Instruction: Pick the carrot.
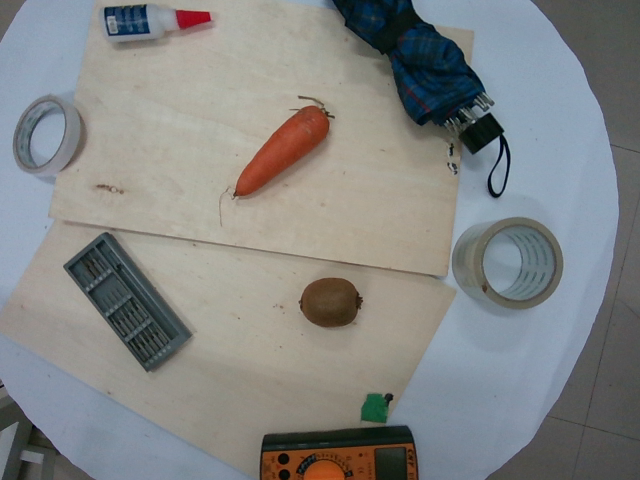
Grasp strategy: vertical